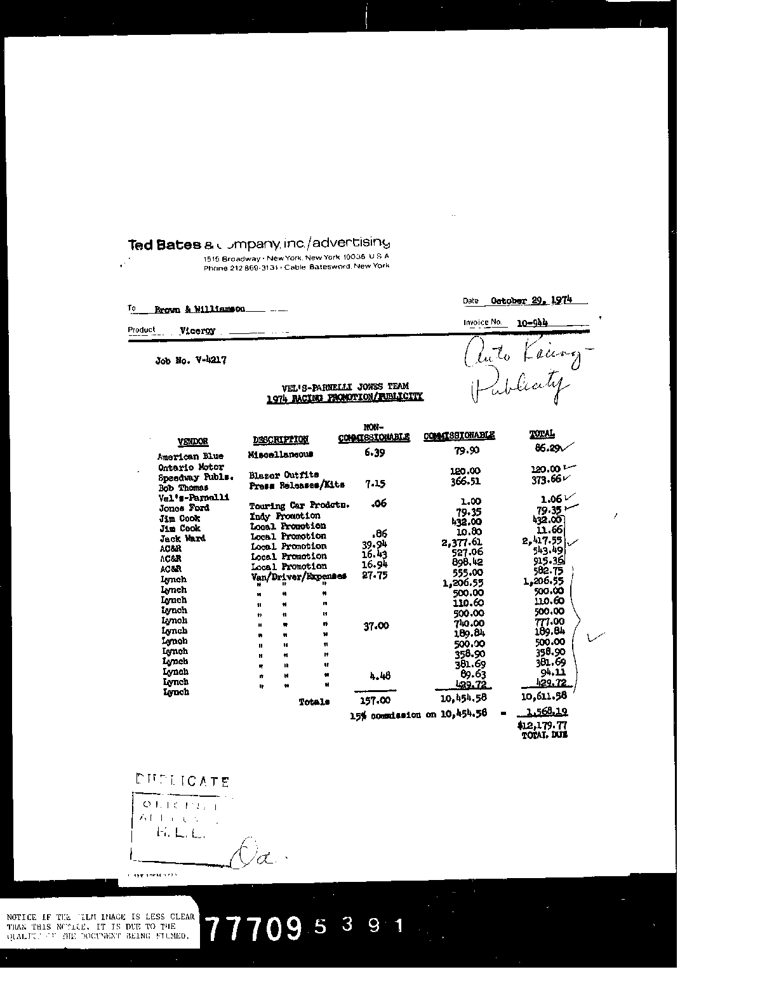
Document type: Invoice